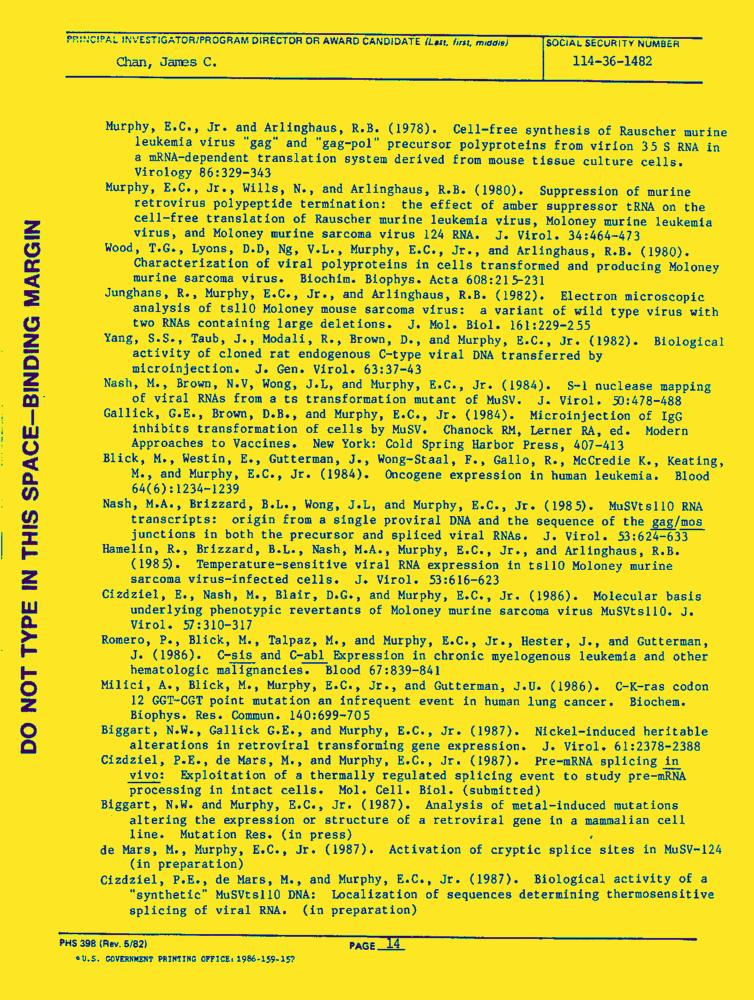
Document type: Resume-Doc